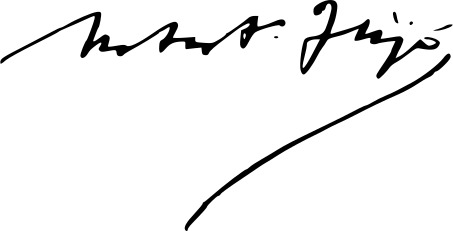
Signature of: antónio feijó